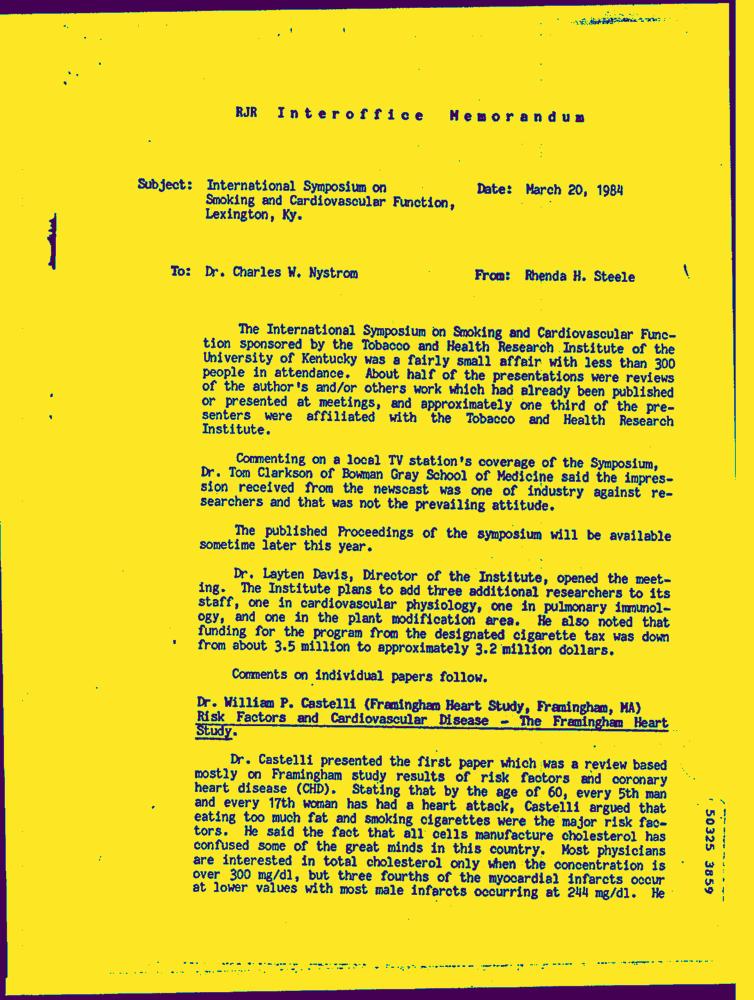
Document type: Letter-Doc